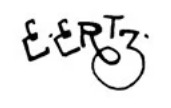
Signature of: edward frederick ertz